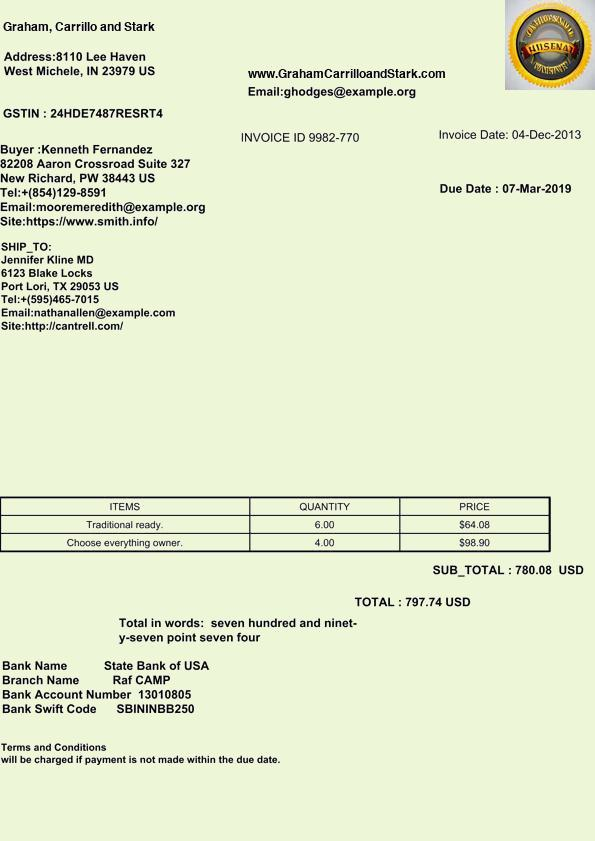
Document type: Invoice